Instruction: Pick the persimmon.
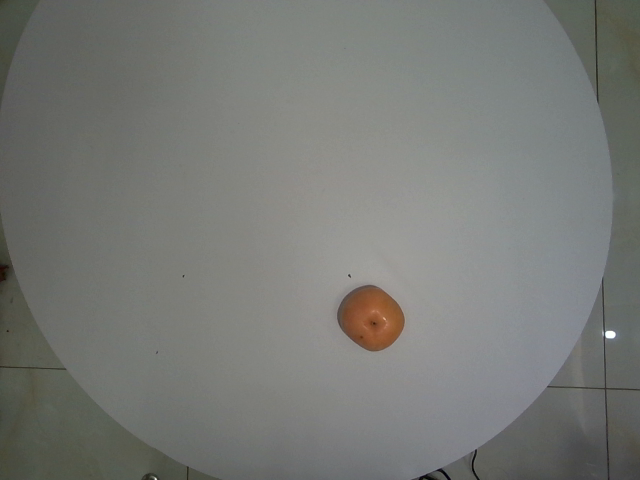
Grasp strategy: vertical